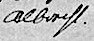
Signature of: johannes albrecht